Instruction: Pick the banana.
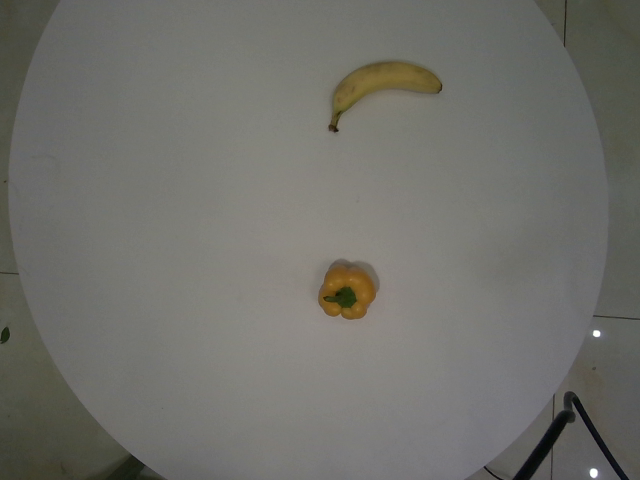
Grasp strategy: vertical